Question: What is the date of the hearing as scheduled in the document?
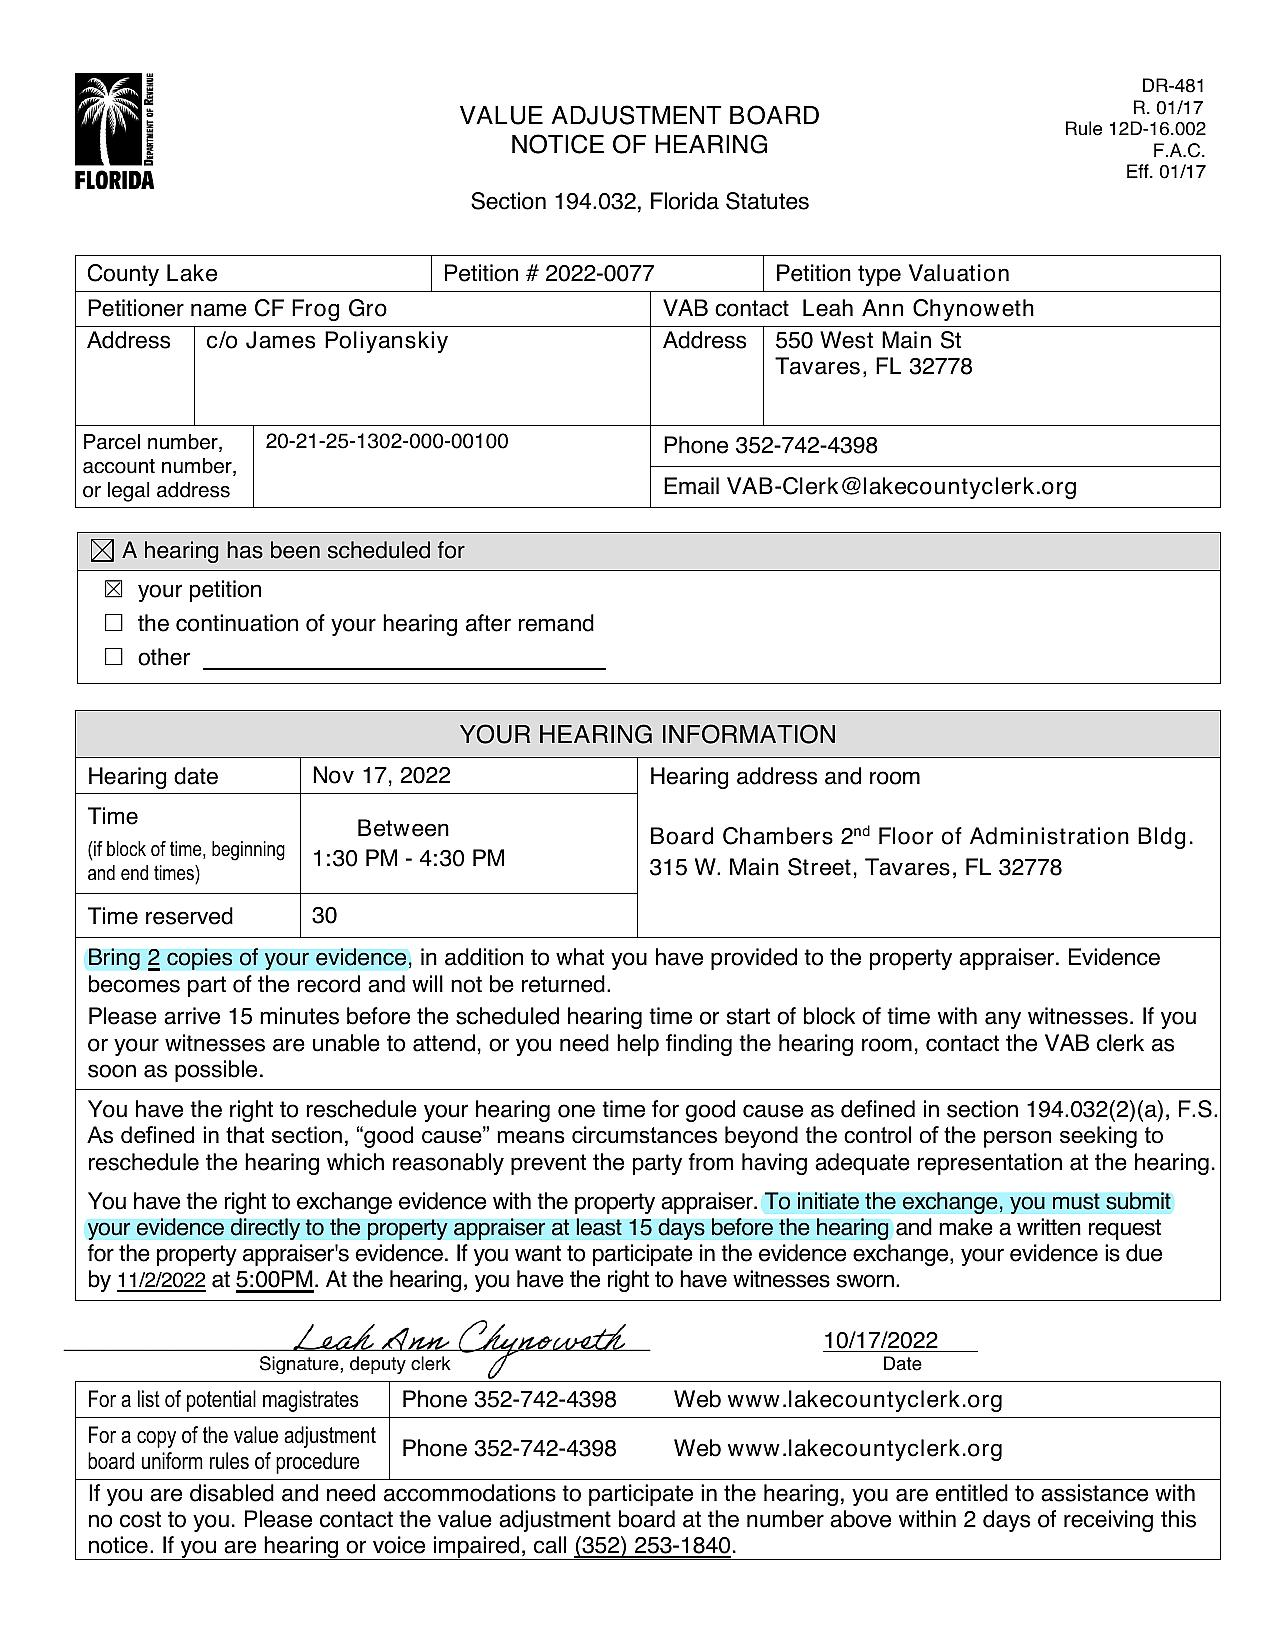
Answer: "17-Nov-22"